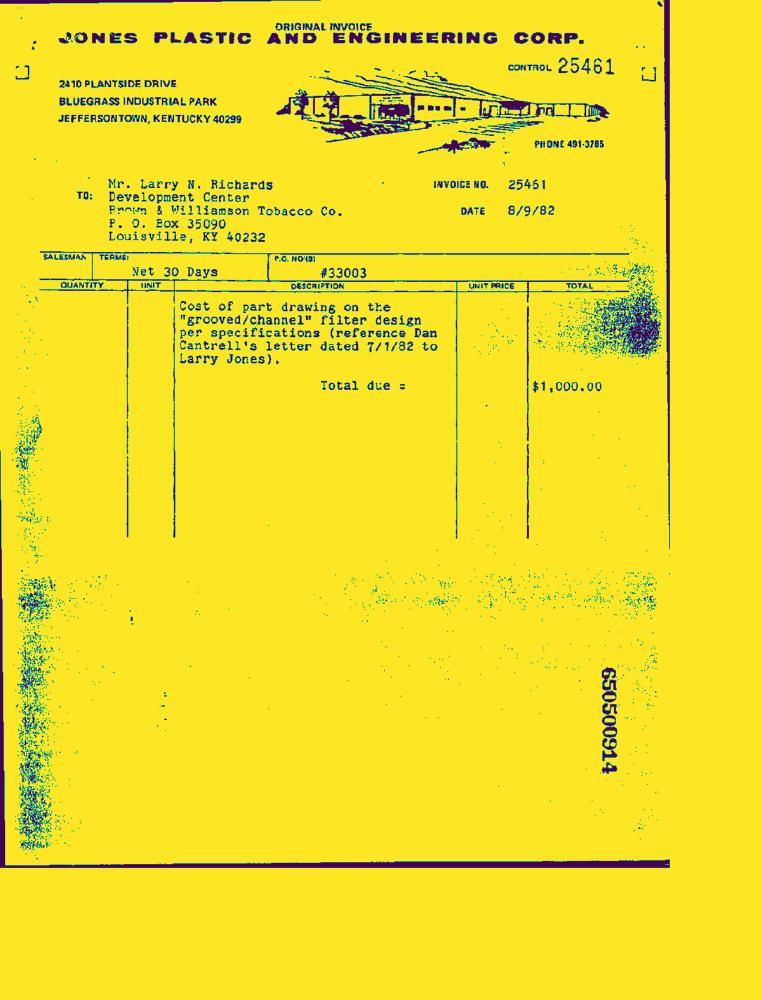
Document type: Invoice-Doc